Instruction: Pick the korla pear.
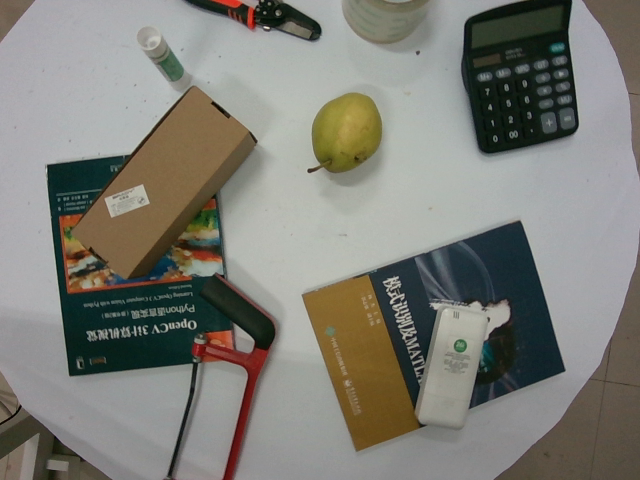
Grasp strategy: vertical